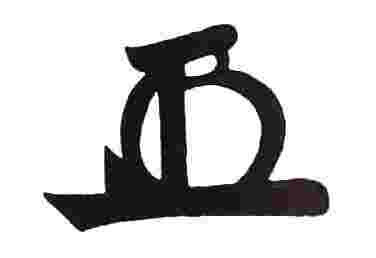
Signature of: tokugawa tsunayoshi